Question: What do the imaging results show?
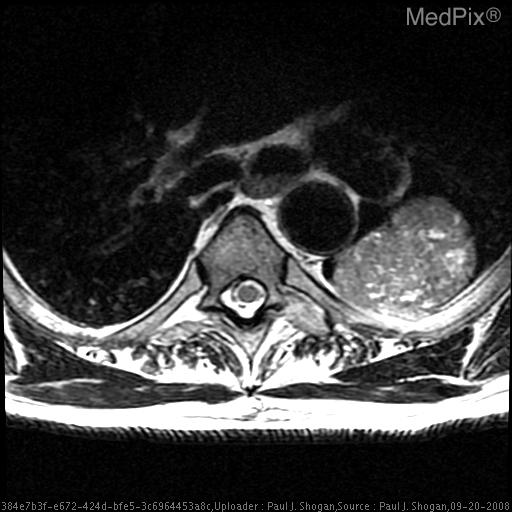
Answer: The imaging shows T2 weighted axial MR image reveals a well-marginated mass with smooth borders in the left lung at the level of the aortic arch, which demonstrates multiple small foci of increased T2 signal intensity, giving the mass a speckled appearance.

Contrast enhanced axial CT image shows a homogeneous, well-marginated, solid mass with minimal contrast enhancement in the left upper lobe.  No fat or calcification is evident. T2 weighted axial MR image reveals a well-marginated mass with smooth borders in the left lung at the level of the aortic arch, which demonstrates multiple small foci of increased T2 signal intensity, giving the mass a speckled appearance..